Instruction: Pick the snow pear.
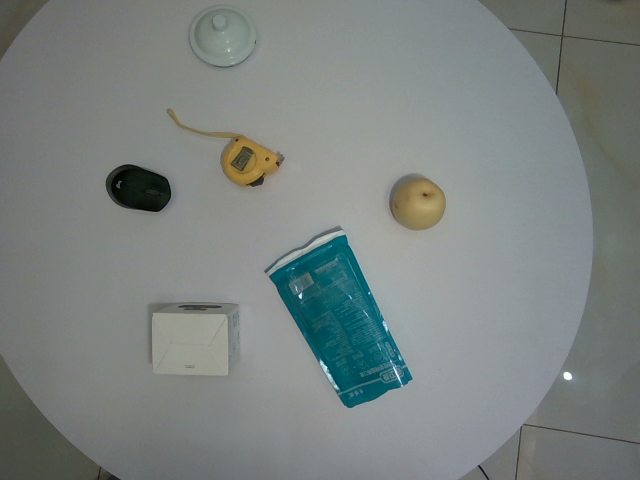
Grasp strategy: vertical